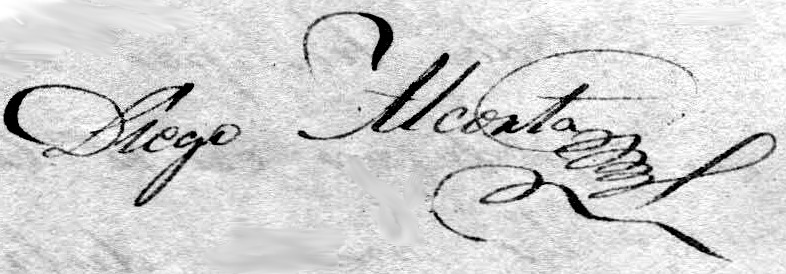
Signature of: diego alcorta